Question: What is the potential diagnosis?
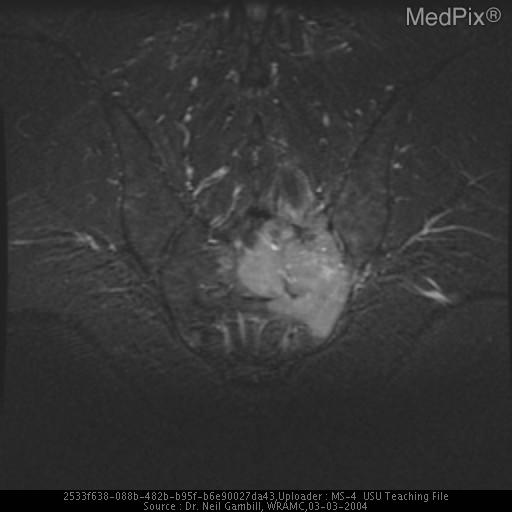
Answer: The possible diagnosis includes metastatic disease, primary bone tumor, lymphoma, multiple myeloma, giant cell tumor, and chondroma.